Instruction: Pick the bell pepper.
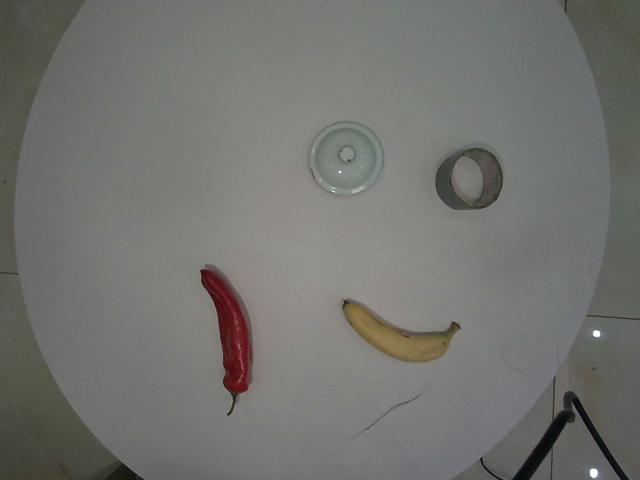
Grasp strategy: vertical